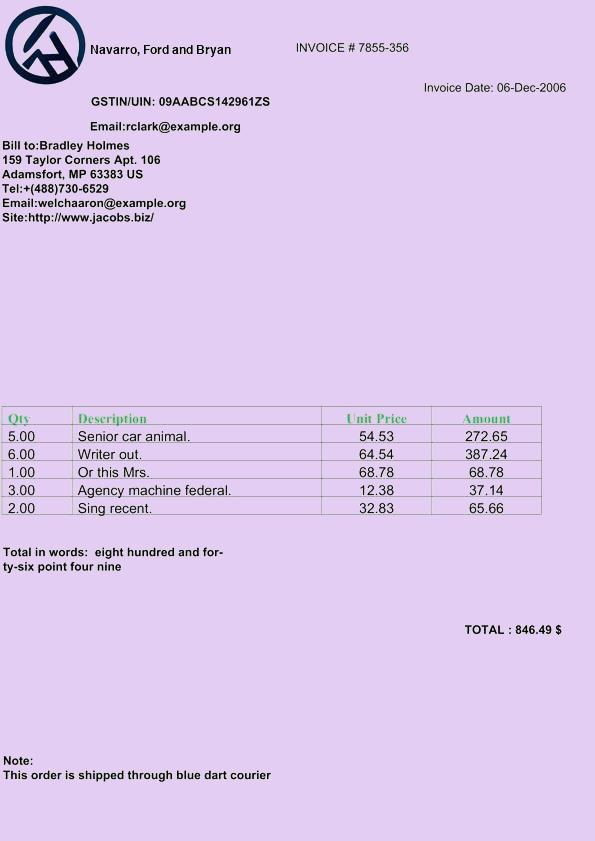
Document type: Invoice